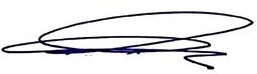
Signature of: julio cobos